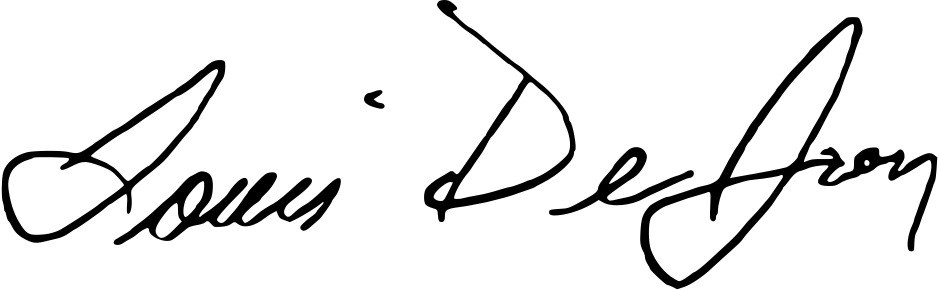
Signature of: louis dejoy